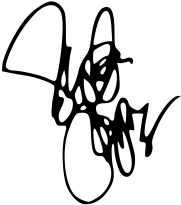
Signature of: jennifer lopez